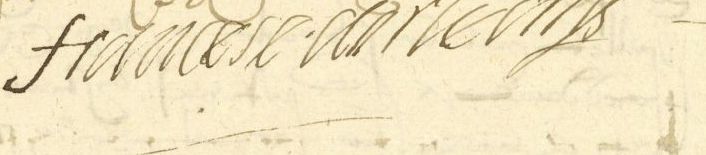
Signature of: francoise d orléans longueville